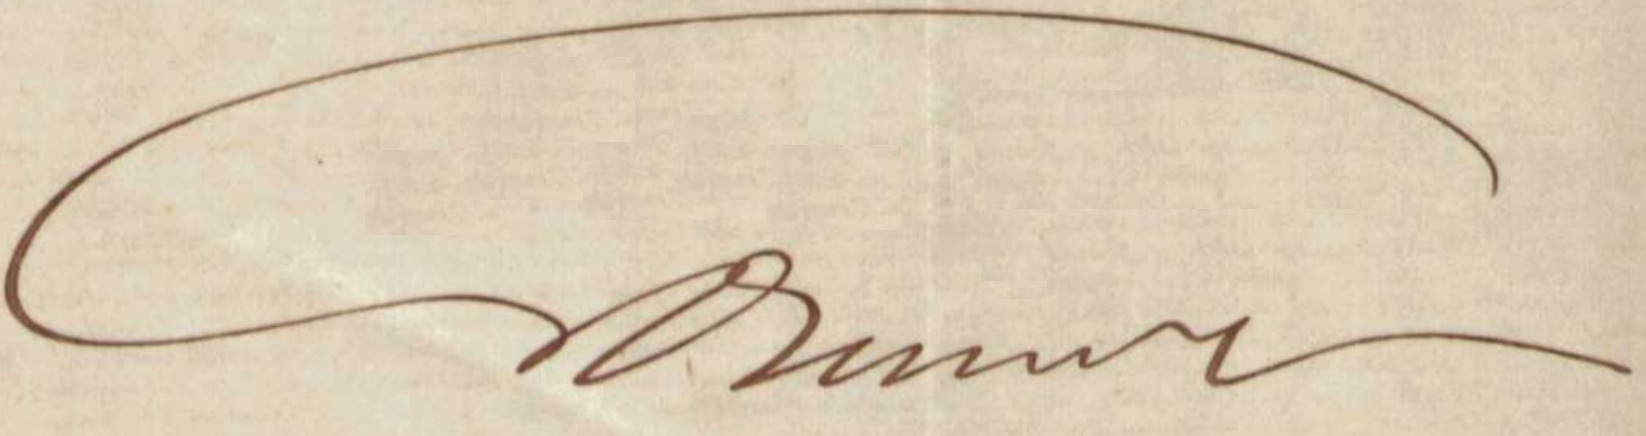
Signature of: gédéon ouimet